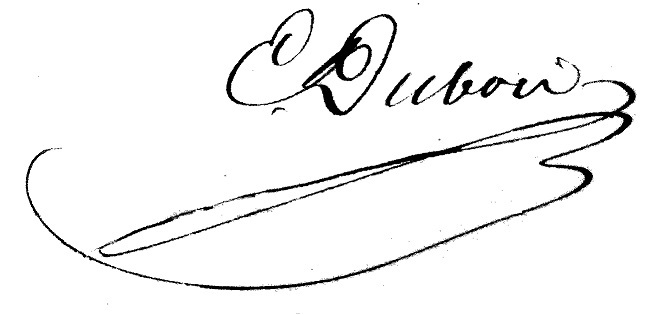
Signature of: edmond dubois